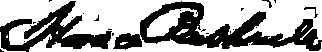
Signature of: horace bushnell